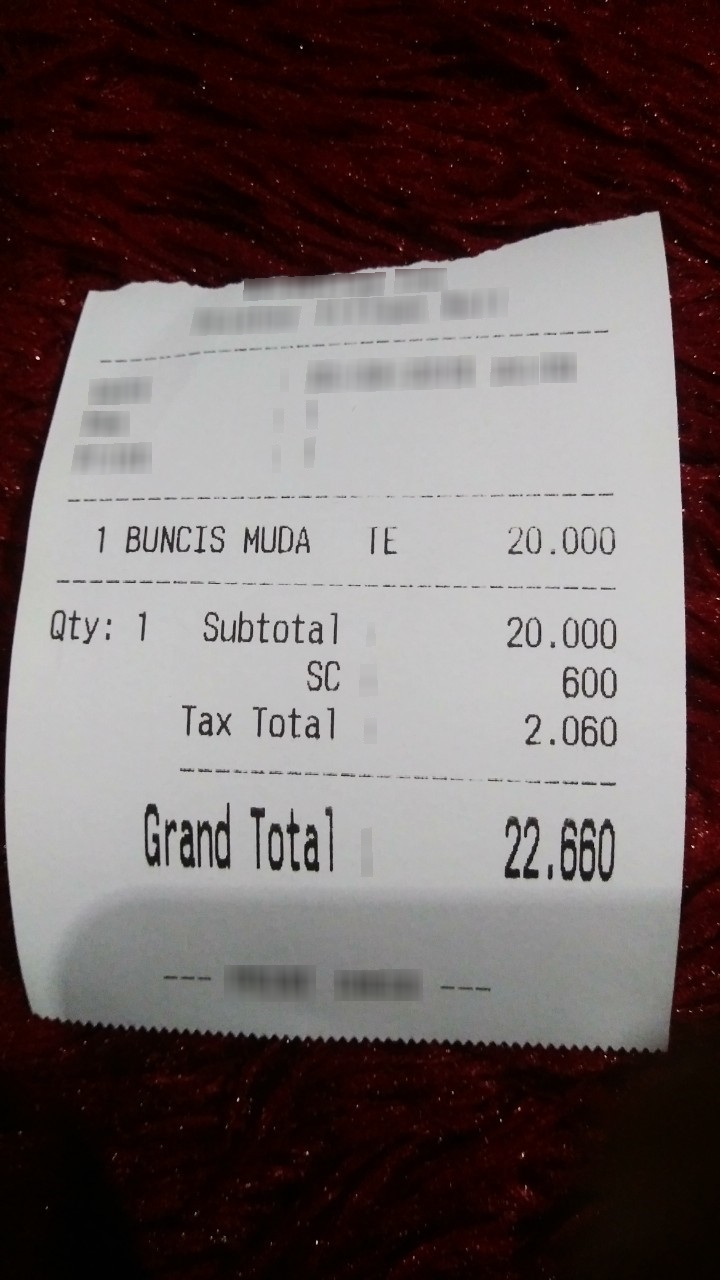
Receipt information:
subtotal: 20.000
svc: 600
tax: 2.060
total: 22.660
line_items: item_name: BUNCIS MUDA
item_value: 20.000
item_quantity: 1